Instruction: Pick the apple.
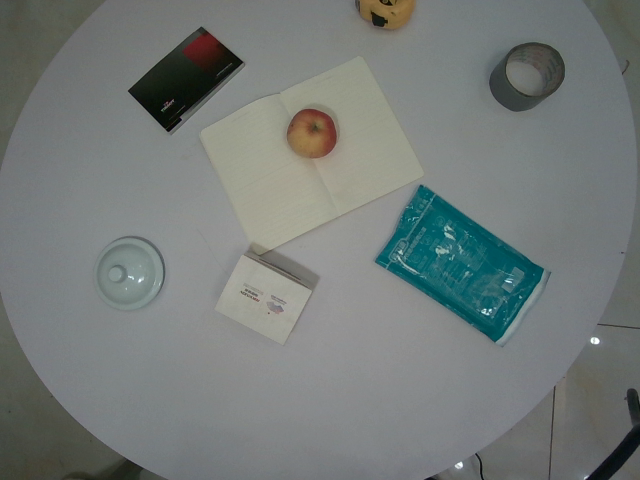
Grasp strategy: vertical